Question: What is the suspected problem?
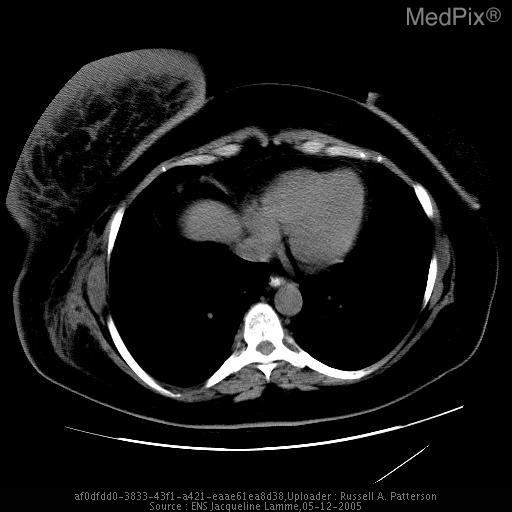
Answer: The findings suggest CT of chest shows skin thickening over right breast, significant enlargement of right breast compared to left.  Fat streaking within the right breast.
MRI of thoracic spine shows abnormal signal intensity at T4 and T7 consistent with metastases.. CT of chest shows skin thickening over right breast, significant enlargement of right breast compared to left.  Fat streaking within the right breast.

MRI of thoracic spine shows abnormal signal intensity at T4 and T7 consistent with metastases.. The patient might have a history of 55 y/o woman seen as an outpatient for possible mastitis..